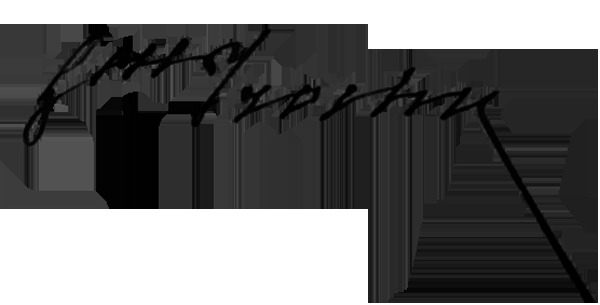
Signature of: louis jules trochu